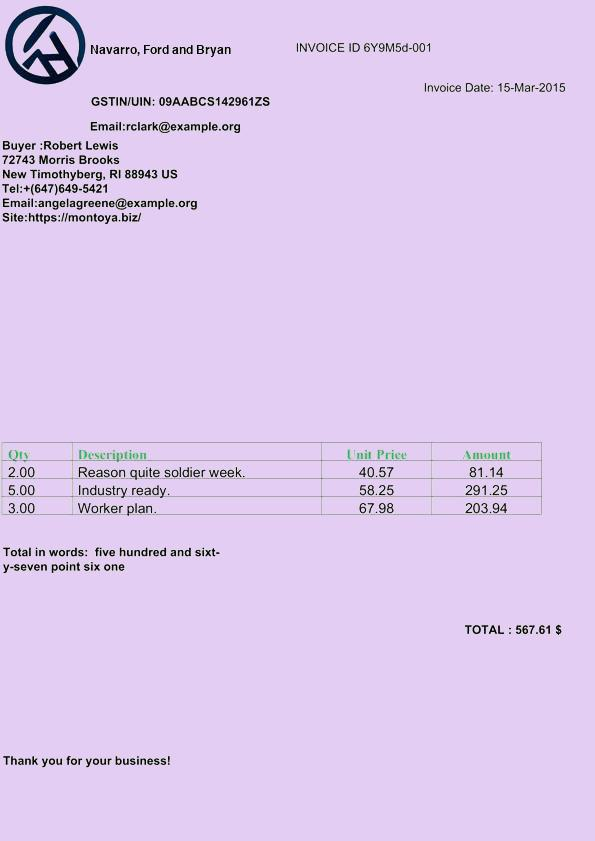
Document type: Invoice